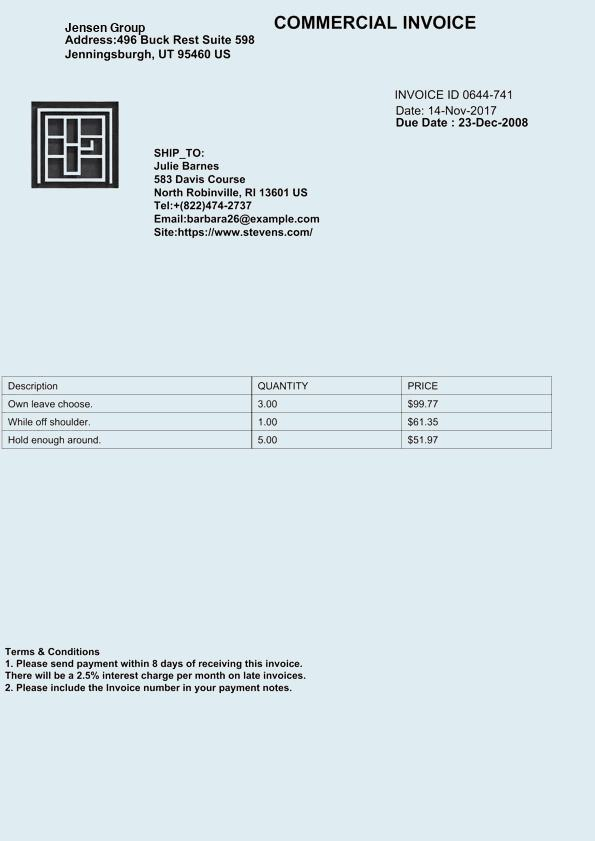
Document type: Invoice